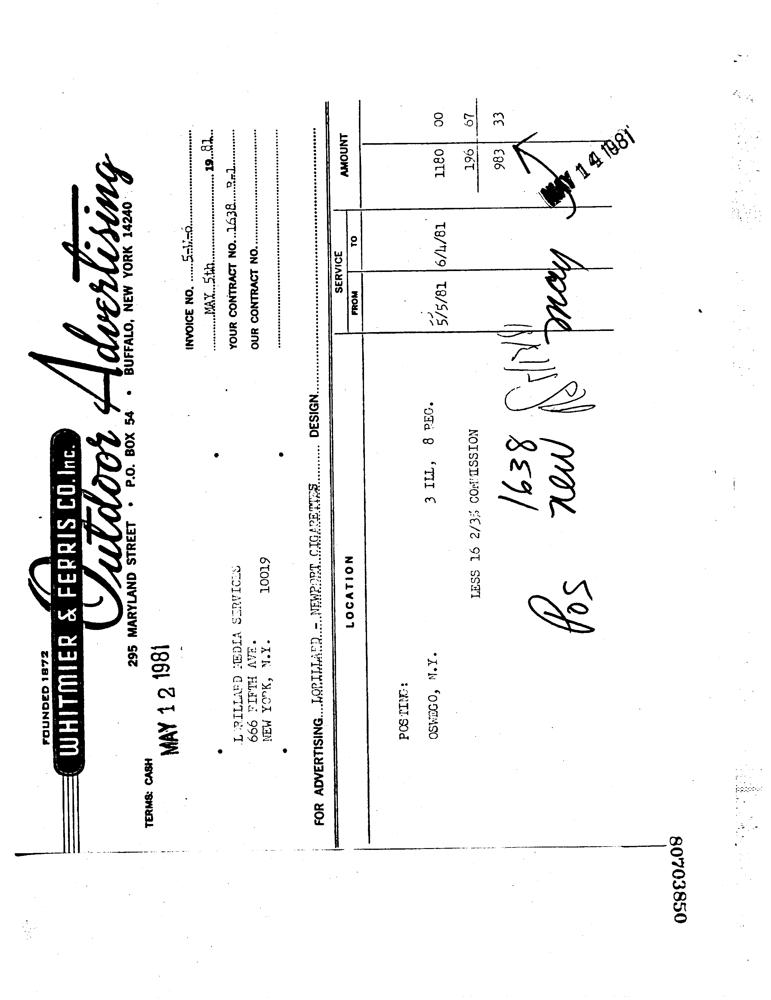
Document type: Invoice